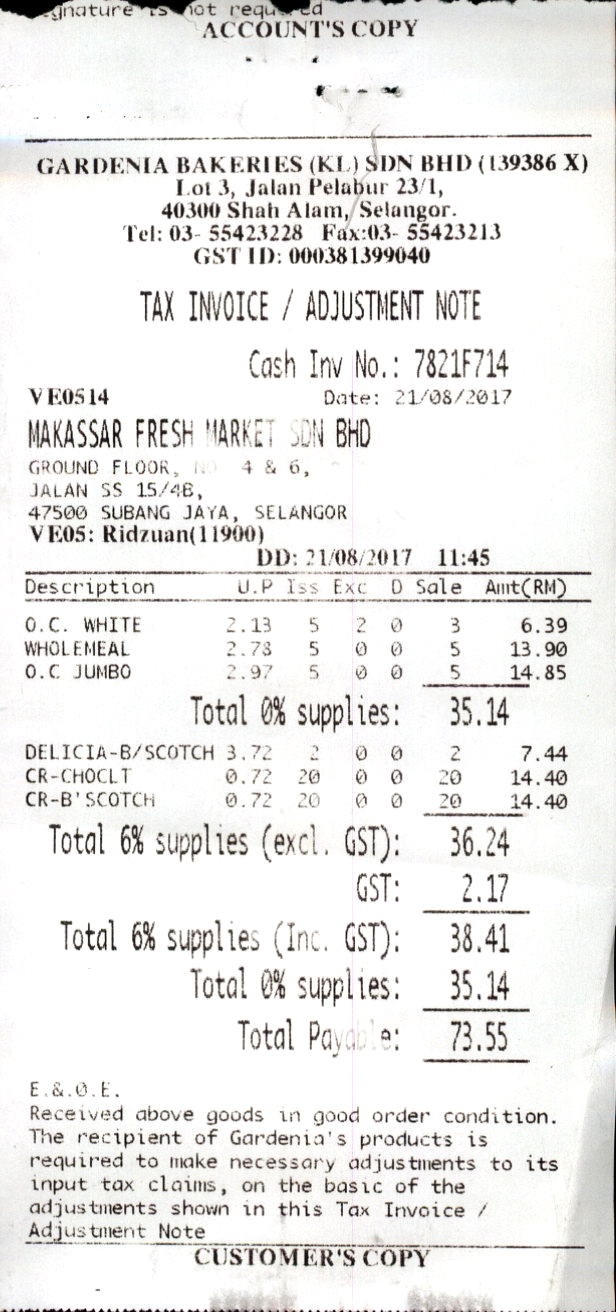
ACCOUNT'S COPY
GARDENIA BAKERIES (KL) SDN BHD (139386 X)
LOT 3, JALAN PELABUR 23/1,
40300 SHAH ALAM, SELANGOR.
TEL: 03- 55423228
FAX:03- 55423213
GST ID: 000381399040
TAX INVOICE / ADJUSTMENT NOTE
CASH INV NO.: 7821F714
VE0514
DATE: 21/08/2017
MAKASSAR FRESH MARKET SDN BHD
GROUND FLOOR, NO
JALAN SS 15/4B,
47500 SUBANG JAYA, SELANGOR
VE05: RIDZUAN(11900)
DD: 21/08/2017
11:45
DESCRIPTION
U.P
ISS
EXC
D
SALE
AMT(RM)
O.C. WHITE
2.13
5
2
0
3
6.39
WHOLEMEAL
2.78
5
0
0
5
13.90
O.C JUMBO
2.97
5
0
0
5
14.85
TOTAL 0% SUPPLIES:
35.14
DELICIA-B/SCOTCH
3.72
2
0
0
2
7.44
CR-CHOCLT
0.72
20
0
0
20
14.40
CR-B' SCOTCH
0.72
20
0
0
20
14.40
TOTAL 6% SUPPLIES (EXCL. GST):
36.24
GST:
2.17
TOTAL 6% SUPPLIES (INC. GST):
38.41
TOTAL 0% SUPPLIES:
35.14
TOTAL PAYABLE:
73.55
E.&.0.E.
RECEIVED ABOVE GOODS IN GOOD ORDER CONDITION.
THE RECIPIENT OF GARDENIA'S PRODUCTS IS
REQUIRED TO MAKE NECESSARY ADJUSTMENTS TO ITS
INPUT TAX CLAIMS, ON THE BASIC OF THE
ADJUSTMENTS SHOWN IN THIS TAX INVOICE /
ADJUSTMENT NOTE
CUSTOMER'S COPY
GNATURE
OT
REQU
D
4 & 6,